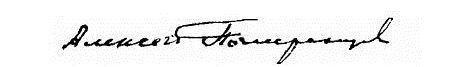
Signature of: aleksey pomerantsev